Can you pull out the amount in words, numerical amount, payee's name, date of the cheque, and the bank's name from the image?
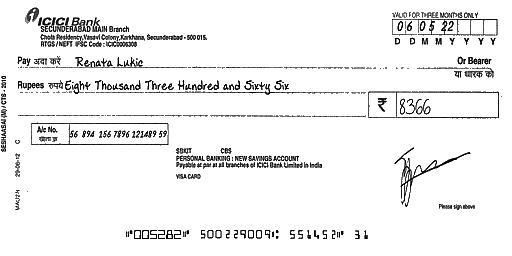
amt_in_words: Eight Thousand Three Hundred and Sixty Six
amt_in_figures: 8366
payee_name: Renata Lukic
bank_name: ICICI Bank
cheque_date: 06/05/22